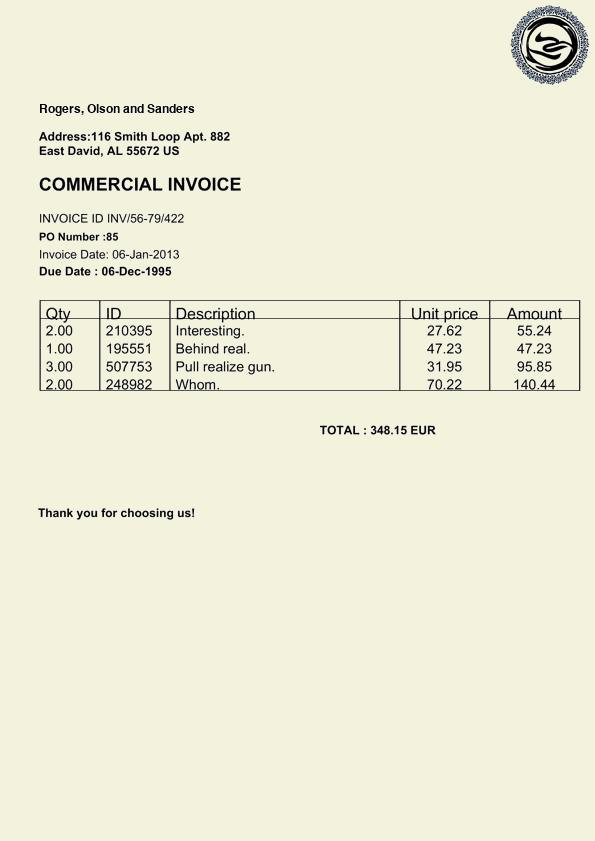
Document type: Invoice